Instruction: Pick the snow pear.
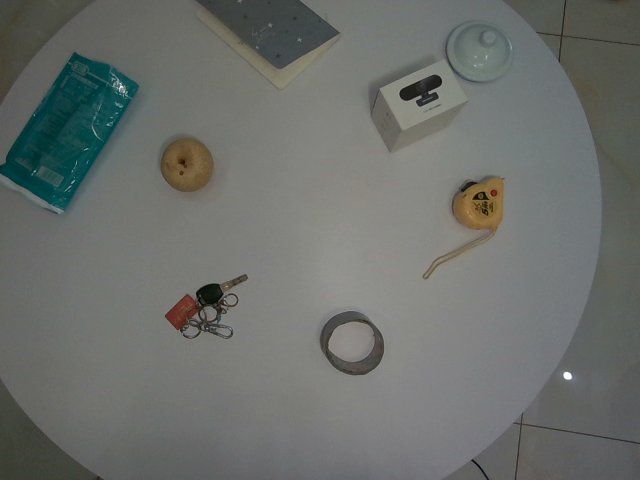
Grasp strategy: vertical